Question: What appears to be the issue?
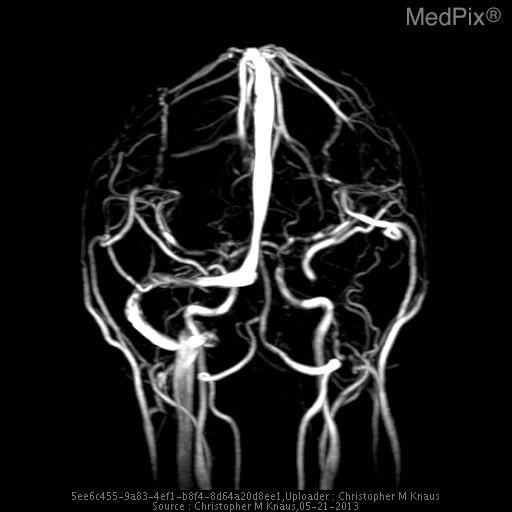
Answer: The findings suggest The vein of Galen, straight sinus, and dominant left transverse venous dural sinus are particularly hyperattenuating, and apparently prominent in caliber.

The superior sagittal sinus is notably less hyperattenuating and is normal in appearance.  The right transverse dural venous sinus is hypoplastic.

Gray/white matter discrimination is preserved.  There is no evidence for infarction or intracranial hemorrhage.  There are no brain masses or mass effect.  There is no hydrocephalus.

The skull is intact.  The partially imaged aerated portions of the skull base are free of significant effusions..

Impression: The vein of Galen, straight sinus, and dominant left transverse venous dural sinus are all particularly hyperattenuating and apparently prominent in caliber, all very concerning for thrombosis.. 3D reconstruction has been rotated so that we view this from the posterior aspect.  (Pts right is on the left of the image.). The patient might have a history of 17 yo girl presents with left sided facial weakness and numbness and the worst headache of her life that is rated 10/10.  The headache has been progressive for about 24 hours.  She has a history of migraine, but the patient states that her current headache does not feel like her typical migraine headache..